Question: Which state is mentioned in the document?
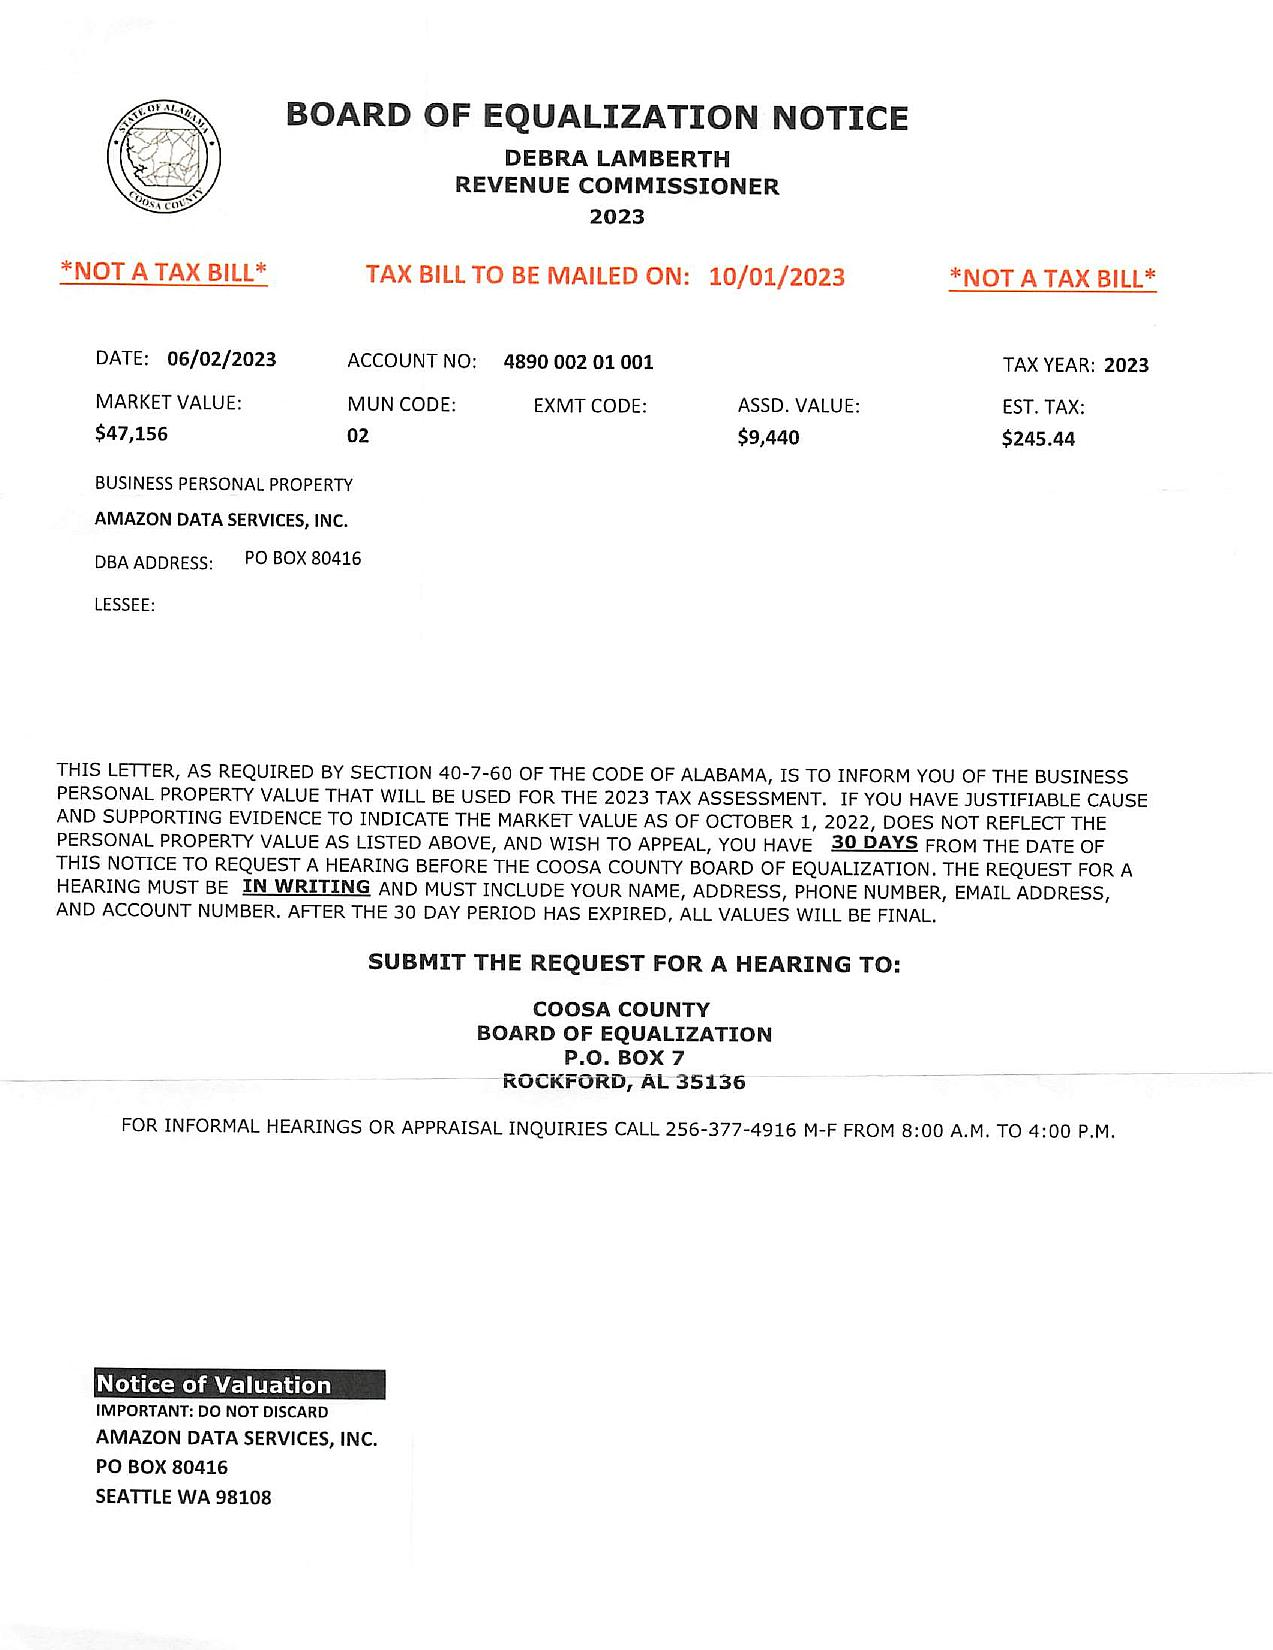
Answer: "Alabama"